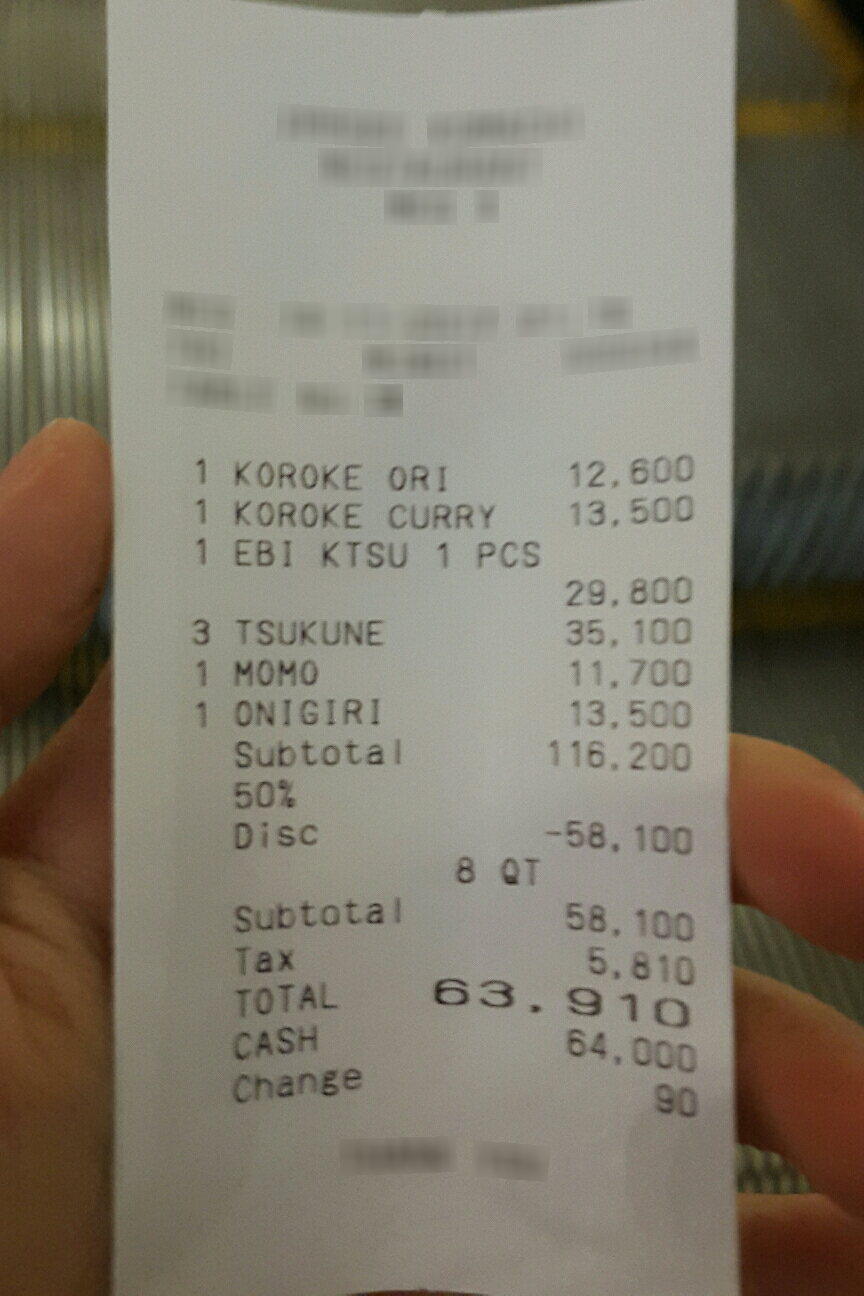
Number of items: 6
Subtotal: 116,200
Tax: 5,810
Other charges: 58,100
Total: 63,910
OCR text regions:
text: 1
text: KOROKE
text: ORI
text: 12,600
text: 1
text: KOROKE
text: CURRY
text: 13,500
text: 1
text: EBI
text: KTSU
text: 1
text: PCS
text: 29,800
text: 3
text: TSUKUNE
text: 35,100
text: 1
text: MOMO
text: 11,700
text: 1
text: ONIGIRI
text: 13,500
text: Subtotal
text: 116,200
text: 50%
text: Disc
text: -58,100
text: Tax
text: 5,810
text: Subtotal
text: 58,100
text: 8
text: QT
text: TOTAL
text: 63,910
text: CASH
text: 64,000
text: Change
text: 90